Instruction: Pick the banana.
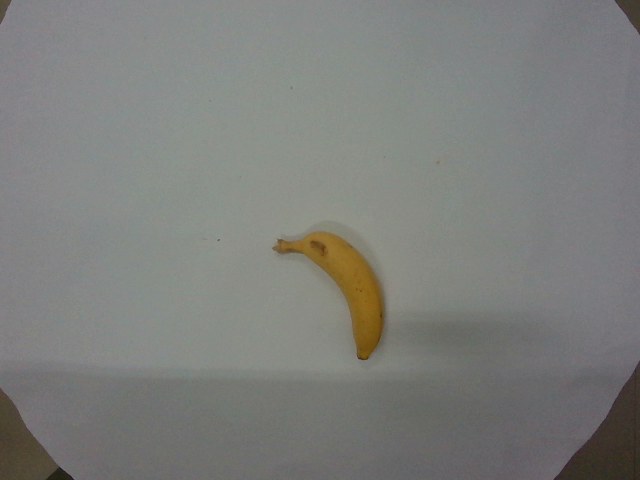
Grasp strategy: vertical